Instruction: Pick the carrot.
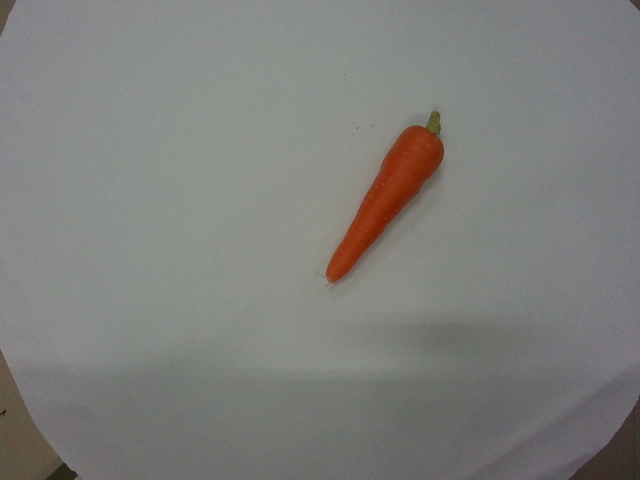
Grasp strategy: vertical